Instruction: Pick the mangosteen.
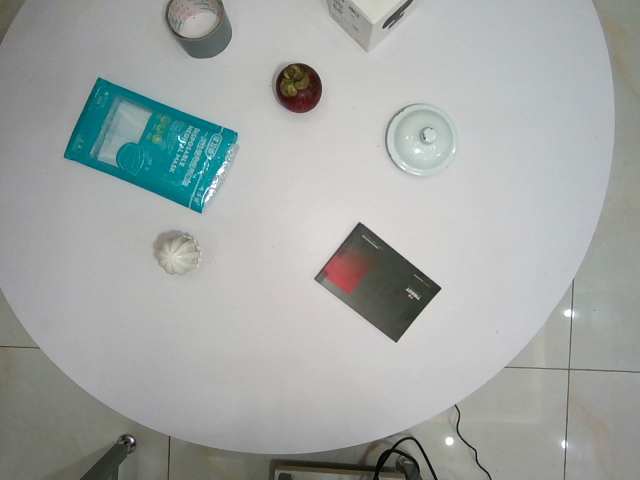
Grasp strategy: vertical